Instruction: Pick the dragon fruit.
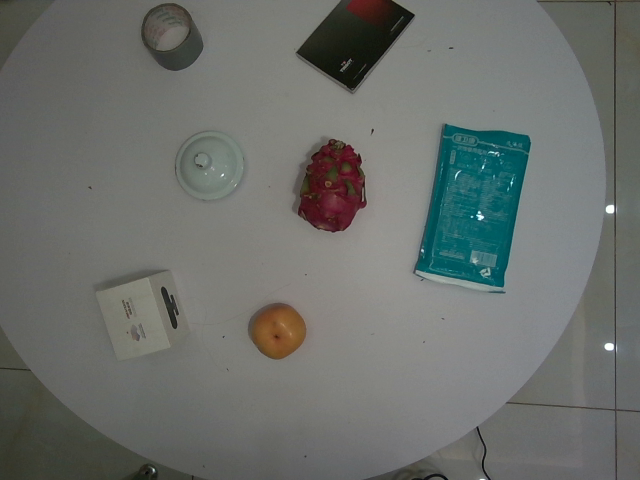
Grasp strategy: vertical